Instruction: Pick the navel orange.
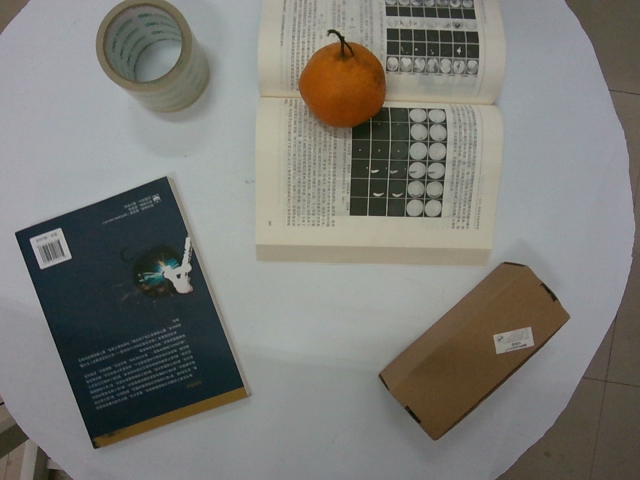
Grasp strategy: vertical